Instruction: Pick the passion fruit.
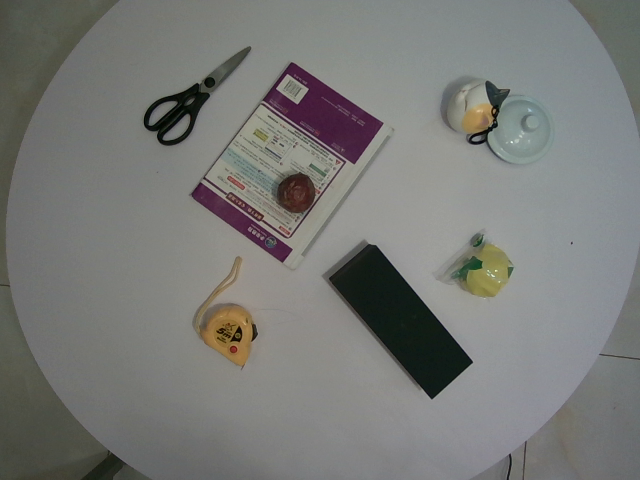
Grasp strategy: vertical